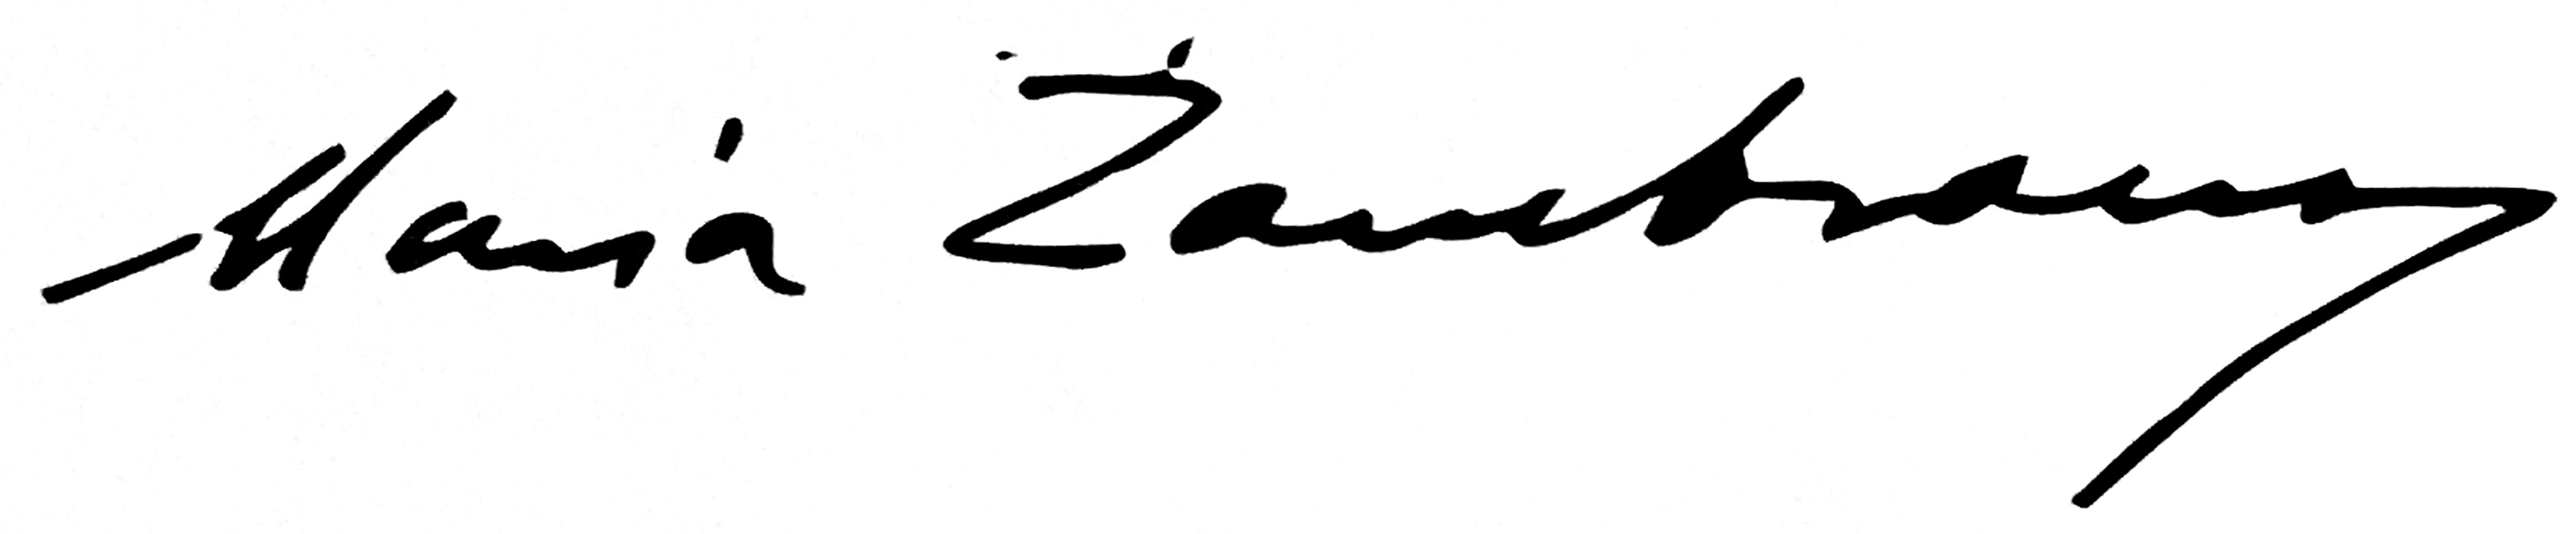
Signature of: maría zambrano